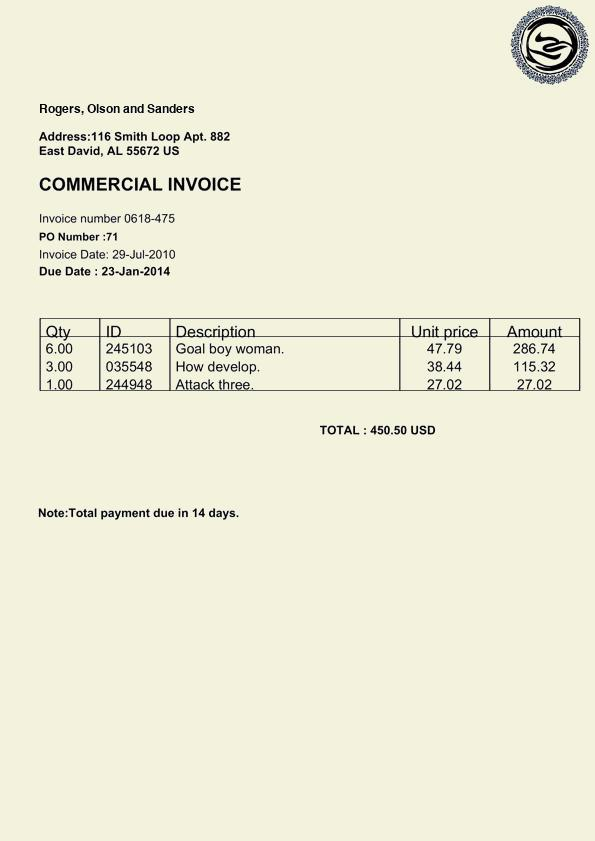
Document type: Invoice